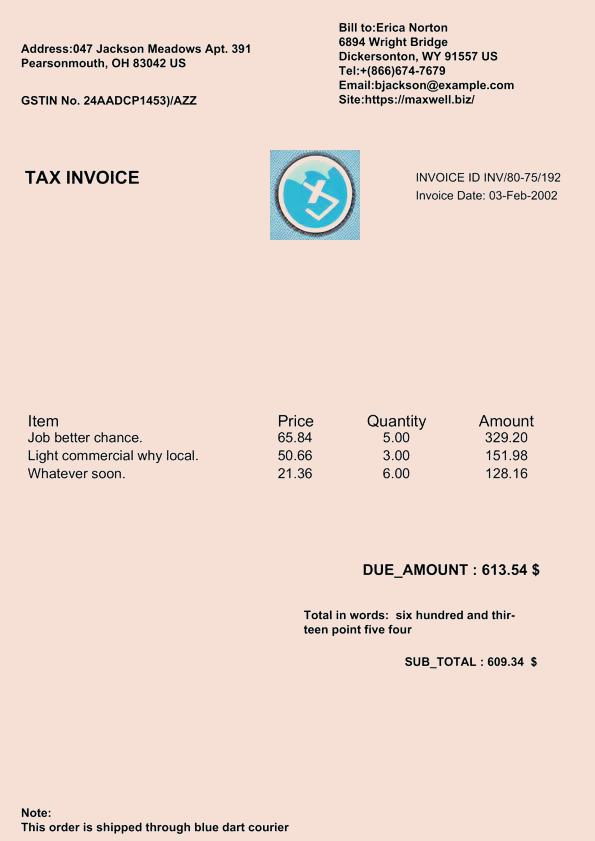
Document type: Invoice